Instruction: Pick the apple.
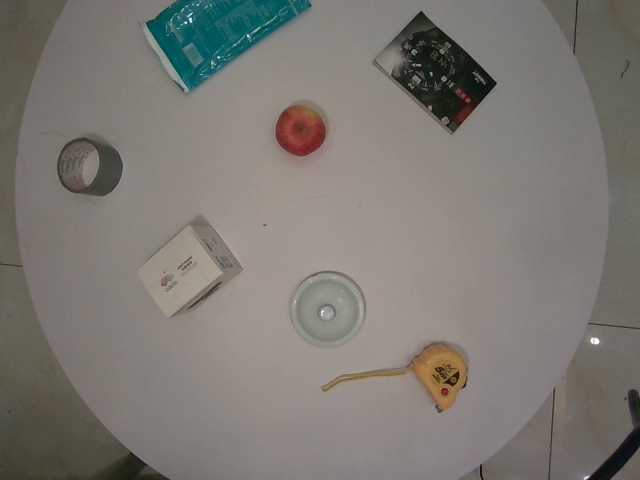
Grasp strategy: vertical